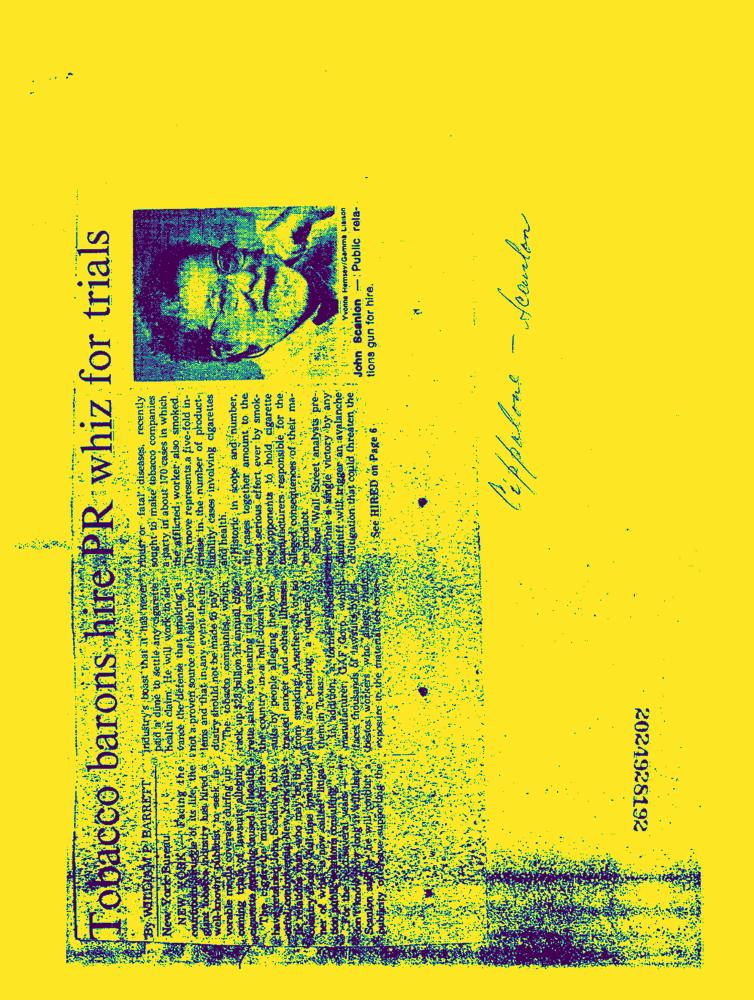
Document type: News-Article